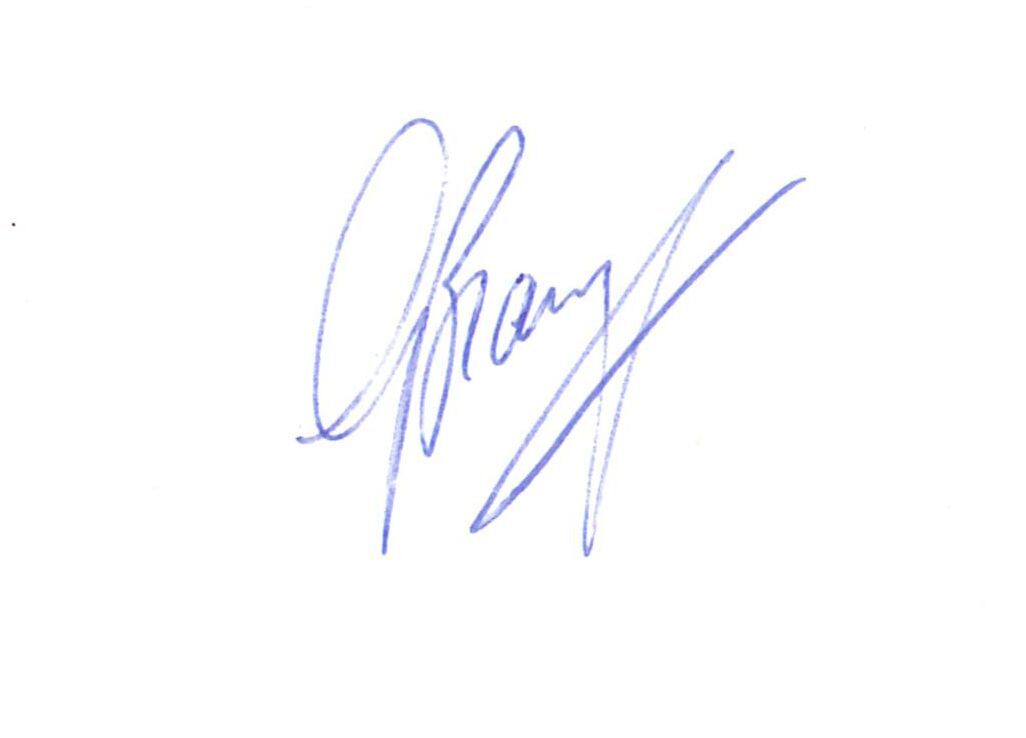
Signature of: gabriel bracons singla